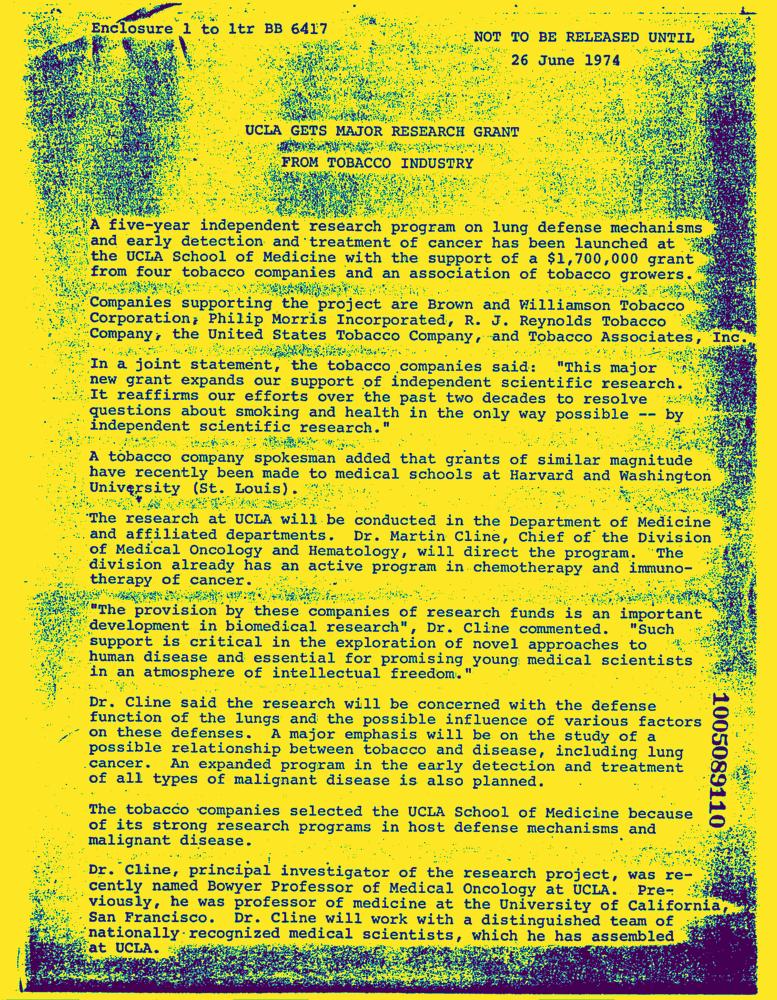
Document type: News-Article